Patient: Male, age 68
A 68-year-old-man was a former smoker of 1 pack of cigarettes per day for 27 years and had a history of type II diabetes. In early November 2017, dry cough occurred and worsened gradually. He visited his primary care doctor and underwent chest computed tomography (CT), which revealed some abnormalities. His serum tests also showed elevated levels of C-reactive protein (CRP). He was prescribed levofloxacin, but his symptoms persisted. Thereafter, he was referred to our hospital for further examinations and treatments in mid-December, 2017.
There were no abnormalities on physical findings. A serum test showed no abnormalities except for the elevated level of CRP (0.9 mg/dL) (Table 1). Chest radiography showed mild heart enlargement and enhancement in pulmonary vascular shadow (Fig. 1). High-resolution computed tomography (HRCT) of the chest showed bronchial vascular bundle thickening, centrilobular nodules, and interlobular septal thickening on both sides. Uneven ground-glass opacity was present mainly on the right side; in addition, there was pleural effusion on both sides as well as pericardial effusion (Fig. 2). No abnormalities were noted on an electrocardiogram. Echocardiography showed a normal ejection fraction (66%) and mild elevation of the tricuspid regurgitation pressure gradient (TRPG; 36 mmHg). Based on these results, we did not strongly assume the possibility of the exacerbation of chronic heart failure.
For a further inspection, we conducted a TBLB of the right upper lobe, where HRCT showed centrilobular nodules and interlobular septal thickening more strongly. In a pathological image of the TBLB specimen, phloem-like or clumping adenocarcinoma cells were noted in the thick interstitial vessels and vessels of the alveolar wall but not in the lymphatic vessels (Fig. 3). Because a tumor embolism consisting of fibrin and tumor cells was noted, a pathologist in our hospital confirmed the diagnosis of PTTM. Immunostaining showed carbohydrate antigen 19-9(+), Mac5-AC(+), D2-40(-), and thyroid transcription factor-1(-) (Fig. 4). Based on these results, we suspected that the primary tumor might be a gastric or pancreatobiliary cancer.
While we planned further inspections, he was referred to the emergency room of our hospital because of worsening dyspnea in early January 2018. HRCT showed increased pleural effusion and worse interlobular separation wall thickening on both sides than had been noted in the HRCT findings acquired previously (Fig. 5). Emergency hospitalization was implemented, and chest drain placement was conducted. Once hospitalized, he underwent upper gastrointestinal endoscopy for scrutiny. Ulcerative lesions were noted in the posterior wall of the stomach (Fig. 6). The biopsy result indicated moderately to poorly differentiated adenocarcinoma and signet-ring cell carcinoma, which was in agreement with the finding of adenocarcinoma cells on the TBLB (Fig. 7). Contrast-enhanced CT was performed to rule out pulmonary thromboembolism, but no thrombi were observed in the pulmonary artery (Fig. 8). Since the D-dimer level was also in the normal range, pulmonary thromboembolism was considered negative. Therefore, a definitive diagnosis of PTTM due to gastric cancer was made.
In late January, 2018, S-1 (120 mg/m2) and oxaliplatin (100 mg/m2) were administered to eradicate the gastric cancer. However, the gastric cancer worsened, so the regimen of chemotherapy was changed to S-1 (80 mg/m2), docetaxel (50 mg/m2), and oxaliplatin (100 mg/m2). After starting S-1, docetaxel, and oxaliplatin, his dyspnea disappeared gradually. This was because his pulmonary hypertension had improved, and the TRPG measured by echocardiography actually decreased from 36 mmHg to 23 mmHg. However, after four courses of S-1, docetaxel, and oxaliplatin, the progression of gastric cancer was confirmed, and his dyspnea worsened again. Echocardiography showed that the TRPG had increased from 23 to 41 mmHg. In late May, 2018, nab-paclitaxel (PTX) (100 mg/m2) and ramucirumab (8 mg/kg) were initiated. There were no marked changes in dyspnea during the administration of nab-PTX and ramucirumab, and the TRPG decreased from 41 to 35 mmHg. We were able to stop the worsening of dyspnea and improve the pulmonary hypertension a little, but the development of gastric cancer was confirmed after two courses.
Therefore, irinotecan (70 mg/m2) was initiated in mid-July, 2018. Soon after initiating irinotecan, his dyspnea worsened. Steroids and narcotics were prescribed to alleviate his symptoms. At the end of July 2018, his performance status was 4 owing to fatigue, anorexia, and dyspnea, so we decided to discontinue the chemotherapy and provide best supportive care. In late August, 2018, he passed away.
Keywords: angiogenesis inhibitor, gastric cancer, pulmonary tumor thrombotic microangiopathy, transbronchial lung biopsy
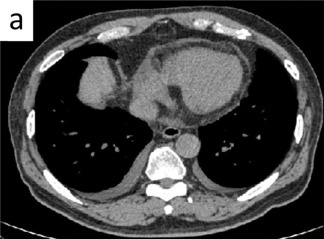
Image caption: High-resolution chest tomography at the initial visit. The lung window showed bronchial vascular bundle thickening, centrilobular nodules, and interlobular septal thickening on both sides.